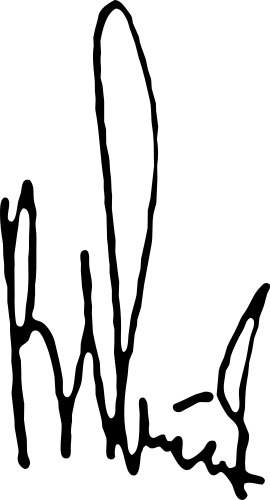
Signature of: vladimir kikot